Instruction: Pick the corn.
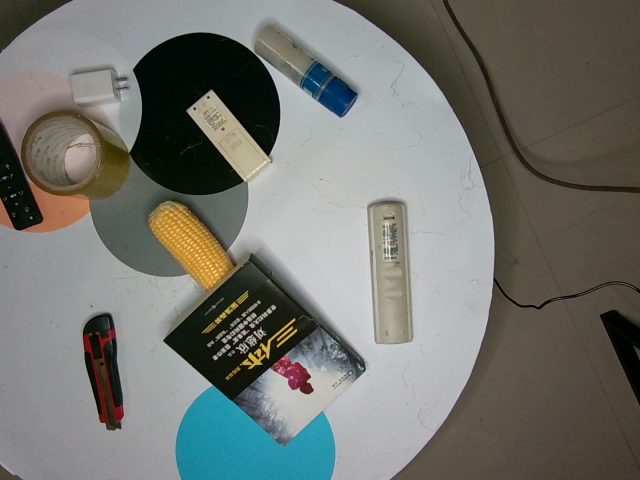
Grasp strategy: vertical